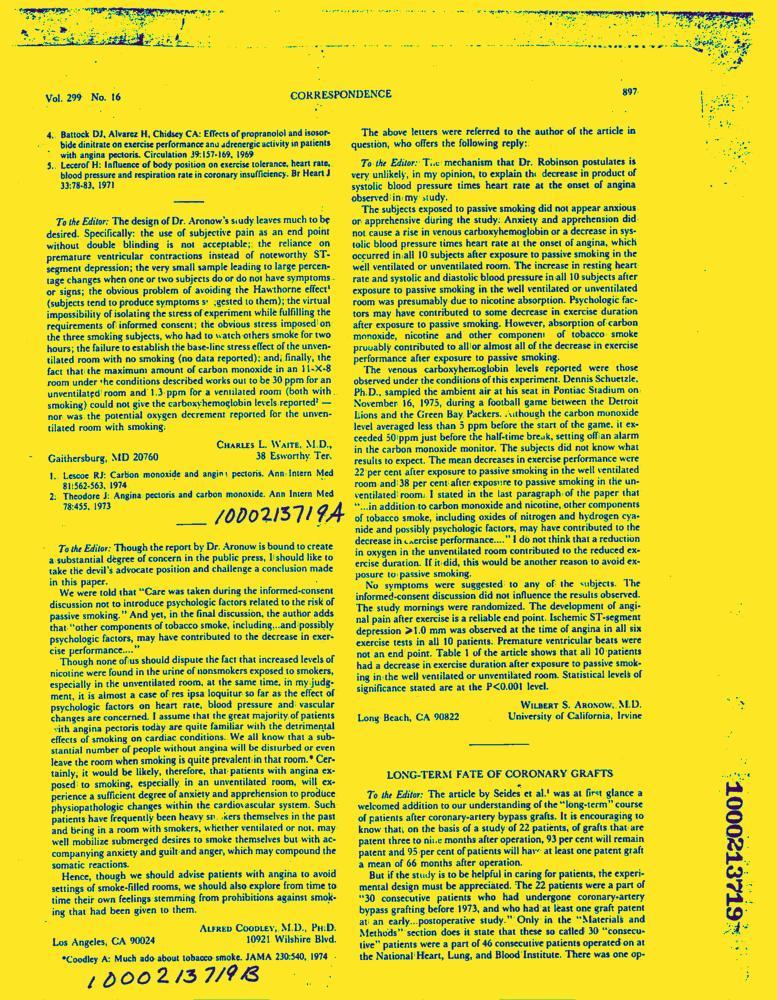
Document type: News-Article